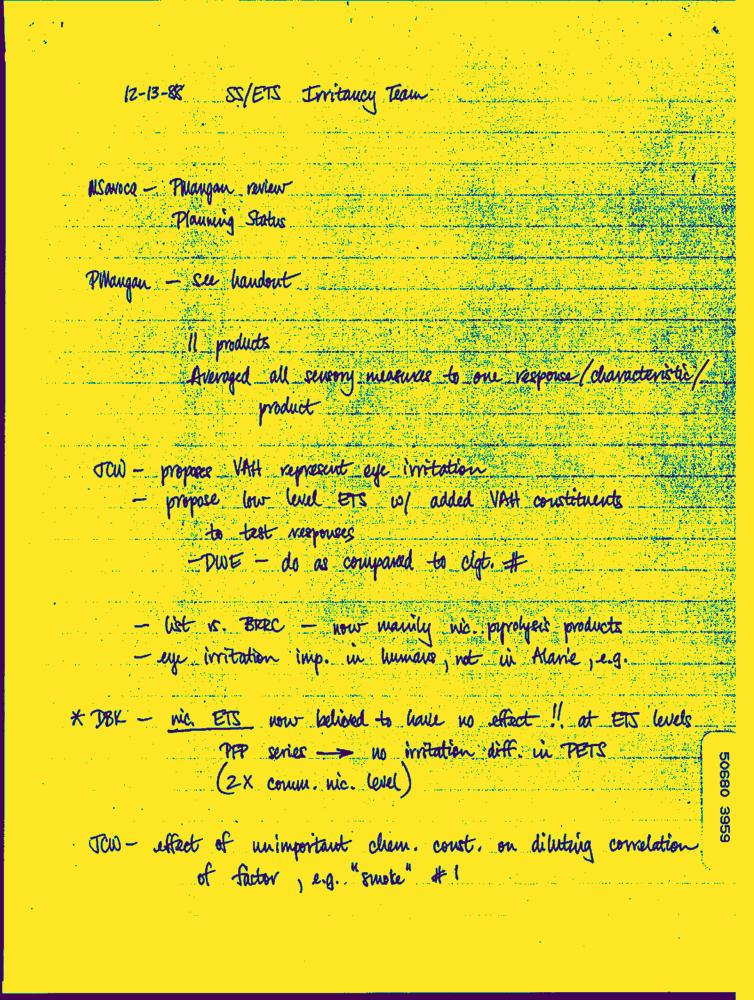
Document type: Hand-Written